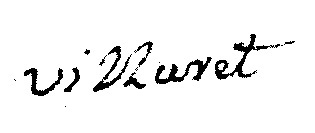
Signature of: jean chrysostôme de villaret